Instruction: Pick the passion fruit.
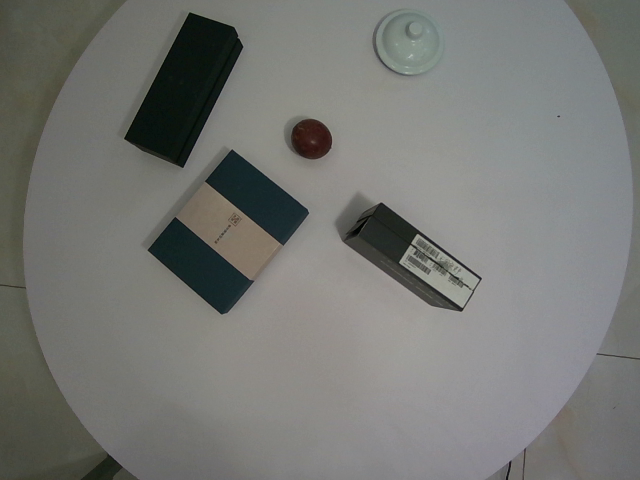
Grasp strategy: vertical